Question: Talk about the condition:
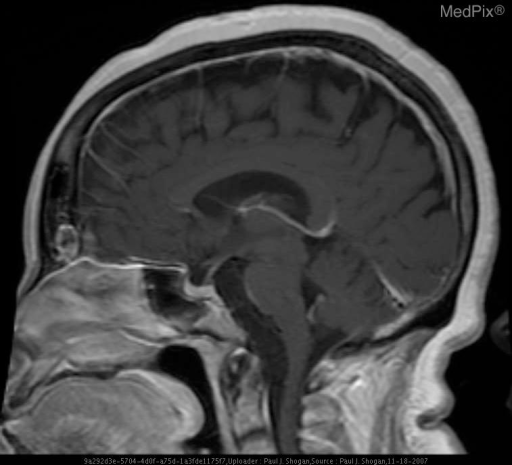
Answer: The disease is discussed as: Lesions/Condition: Epidermoid Tumor

Discussion:

Epidermoid tumors typically occur between the ages of 20 and 60, with the peak incidence in the fourth decade, affecting both men and women equally.

Intracranial epidermoid tumors are congenital inclusion cysts that comprise 1% of primary intracranial neoplasms.  They are thought to arise from the enclosure of ectodermal elements when the neural tube closes at 3-5 weeks gestation.  Additionally, acquired epidermoid tumors may occur as the result of trauma, although this is relatively uncommon in the brain.  Epidermoids are composed of an outer capsule of connective tissue that surrounds a layer of keratinized stratified squamous epithelium and inner cystic fluid that includes debris, keratin, water, and cholesterol.  As the epithelial layer desquamates, the cells accumulate and form a cholesterol-rich layer that gives the tumor its characteristic pearly white appearance.  Epidermoids subtly grow within the CSF spaces, surrounding and encasing adjacent neurovascular structures.  The tumor has an irregular and lobulated cauliflower-like outer surface that shines like a “mother of pearl.”

The majority of intracranial epidermoid tumors are intradural lesions, in the basal subarachnoid spaces occurring off-midline.  Between 40%-50% of cases are found in the cerebellopontine angle cistern.  After schwannoma and meningioma, epidermoid tumors are the third most common cerebellopontine angle mass.  Epidermoid tumors also occur in the sellar and parasellar regions.  Less commonly, epidermoid tumors have been reported in the cerebral hemispheres, brain stem, and rarely in the lateral ventricles.  Approximately ten percent of epidermoid tumors are extradural, occurring in the skull or spine.

Epidermoid tumors are benign slow-growing tumors, and malignant degeneration is extremely rare.

Clinical Features:

Clinical features of epidermoid tumors are usually secondary to the mass effect of the tumor on adjacent structures.  Gait disturbance, cranial neuropathies, and occasionally seizures are presenting symptoms.  Hydrocephalus is not commonly seen with intracranial epidermoid tumors.   Additionally, symptoms related to chemical meningitis caused by leakage of tumor contents into the subarachnoid space may be seen.

Radiology:

Epidermoid tumors on CT are well-circumscribed, homogenous lobulated extra-axial masses, that are nonenhancing, and hypoattenuating, and are similar to CSF, secondary to the presence of solid cholesterol and/or loculated CSF within the tumor, and rarely demonstrate calcification.

MR imaging is the best modality for evaluating these tumors.  Typically, epidermoid tumors demonstrate a lamellated appearance on MR imaging, secondary to the desquamated squamous epithelium.  Most epidermoid tumors have signal intensities that are near CSF signal, low to intermediate on T1 weighted images, and slightly hyperintense on T2 weighted images.  The main differential diagnostic consideration is that of an arachnoid cyst, with arachnoid cyst following the signal intensity patterns of CSF with all MR pulse sequences, whereas epidermoid tumors are not hypointense on FLAIR images and demonstrate areas of hyperintense signal relative to CSF.  Furthermore, on DW images, epidermoid tumors demonstrate restricted diffusion, which is not characteristic of arachnoid cysts.  Additionally, approximately 25% of epidermoid tumors will demonstrate a thin rim of peripheral enhancement following the administration of contrast material.  Furthermore, employing the use of a high resolution gradient-echo T2 sequence, such as 3D Fast Imaging Employing STeady-state Acquisition (FIESTA) the lamellated epidermoid tumor is clearly depicted as low signal intensity as it is contrasted against a hyperintense CSF background, achieving a precise preoperative assessment of surgical anatomy.

Finally, the signal characteristics of epidermoid tumors vary depending on its composition.  Rarely, epidermoids will appear hyperattenuated on CT, secondary to elevated protein content, with reversal of signal characteristics on MR imaging, high signal intensity on T1WI, and low signal intensity on T2WI.

Treatment:

Subtotal resection is usually performed to alleviate compression of adjacent structures, and to avoid damaging vital structures.  The reported rate of recurrence of epidermoid tumors is highly variable.